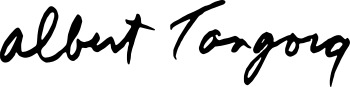
Signature of: albert tangora